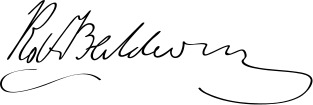
Signature of: robert baldwin